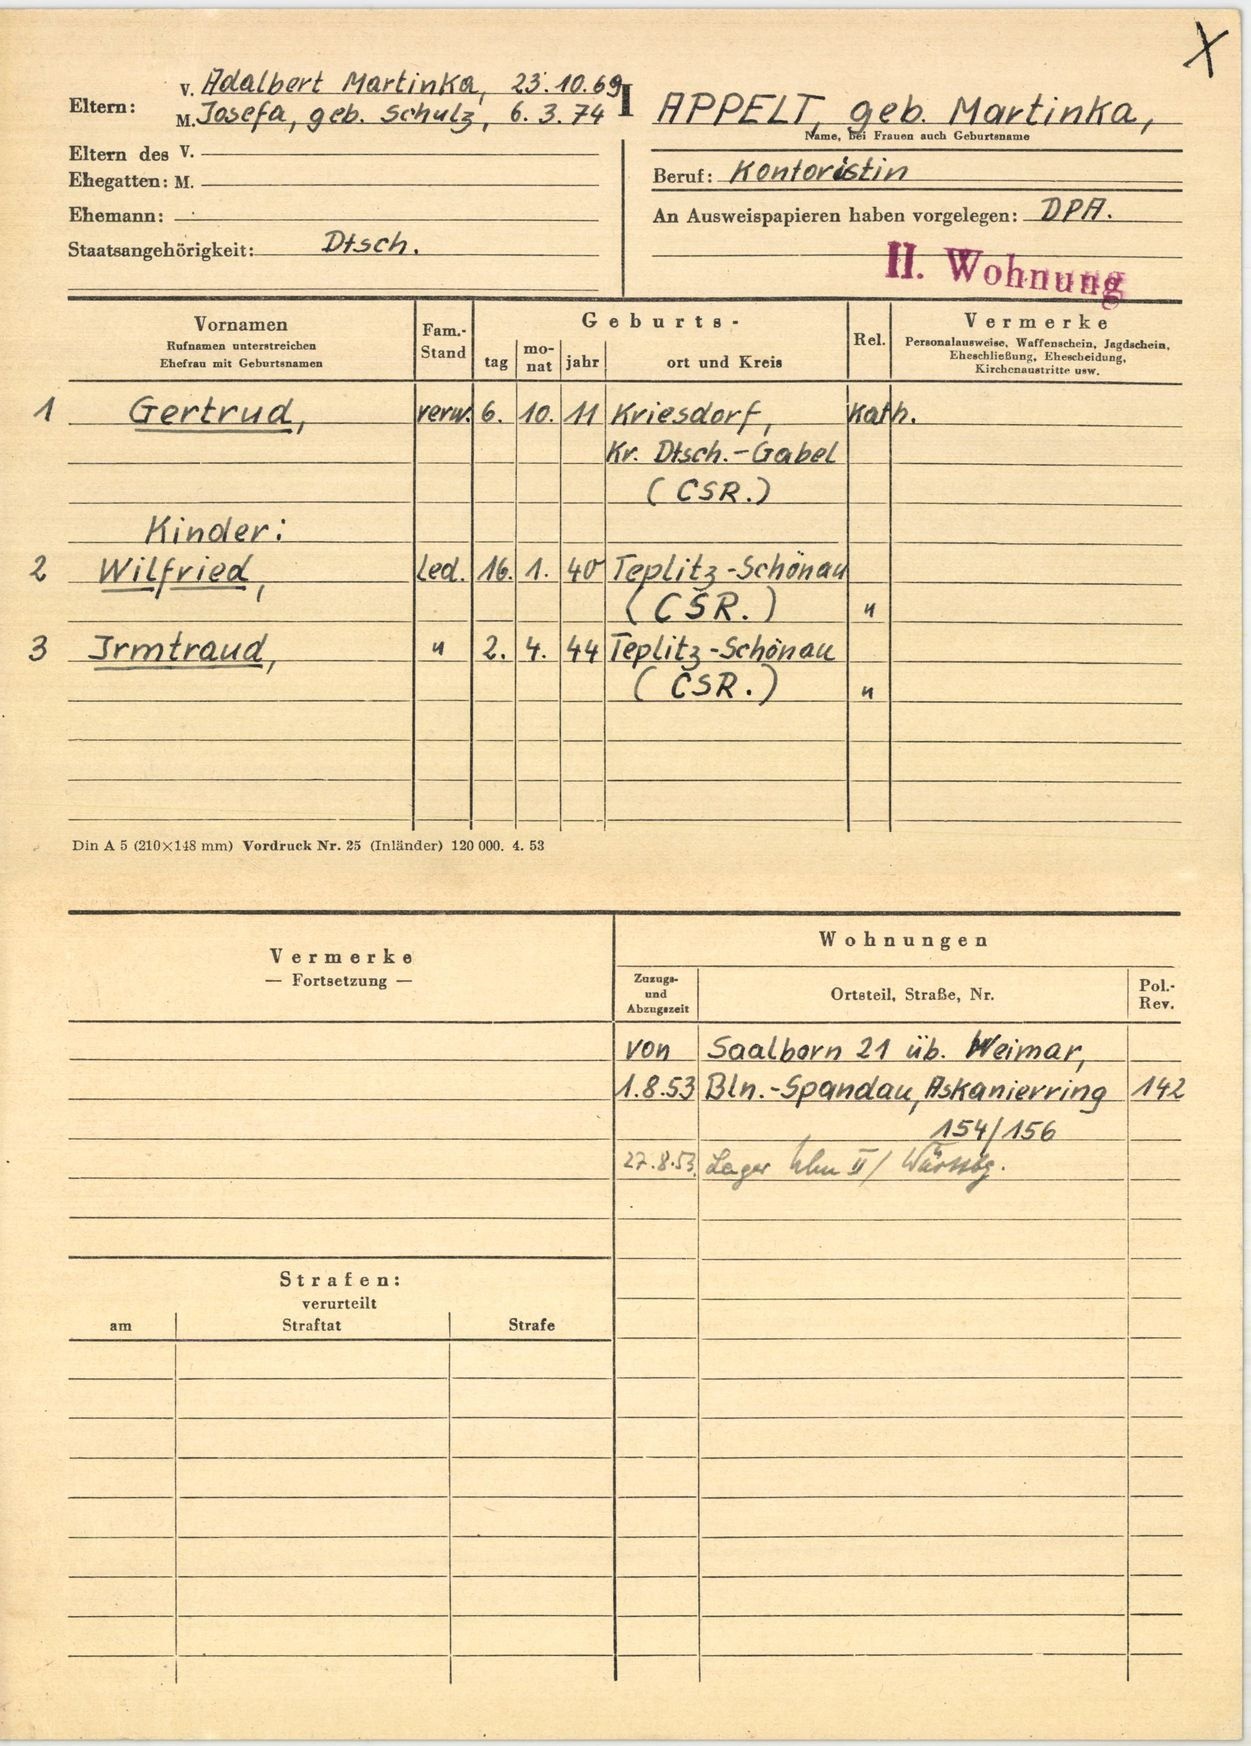
APPELT, geb. Martinka,